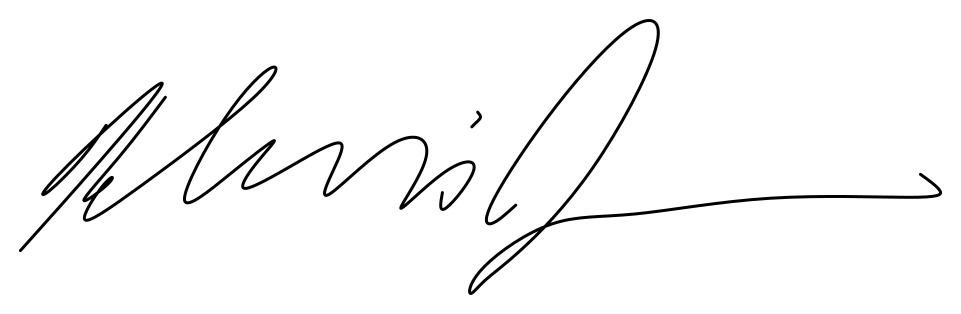
Signature of: khairy jamaluddin